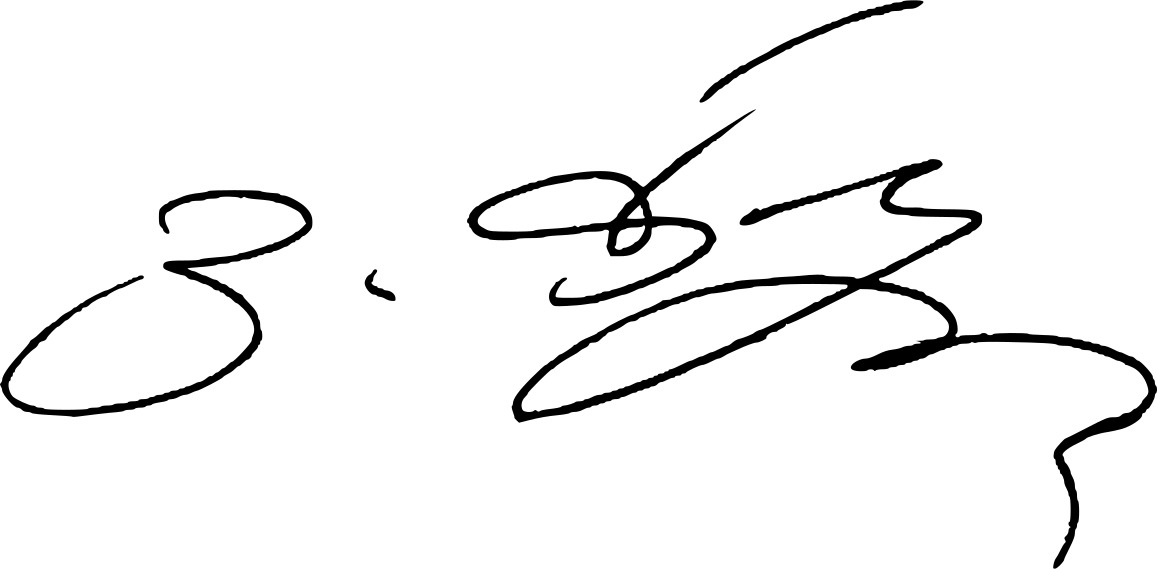
Signature of: gela bezhuashvili